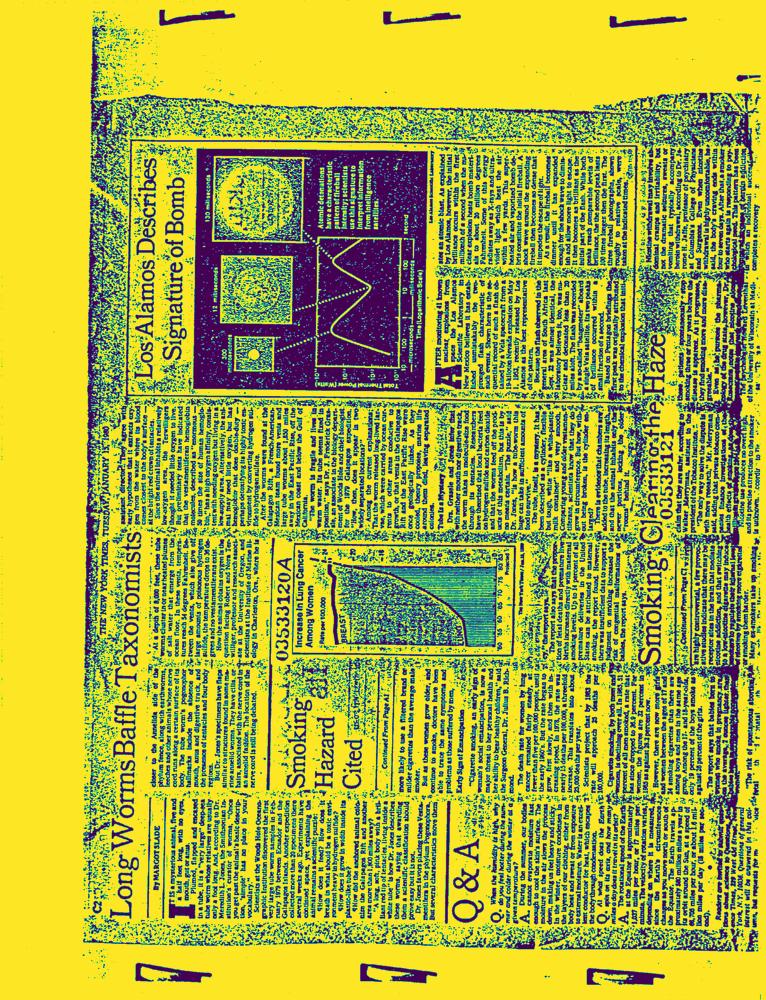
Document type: News-Article